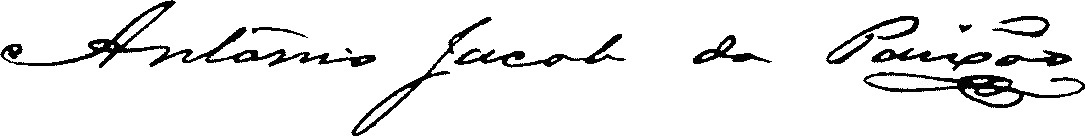
Signature of: antônio jacó da paixão